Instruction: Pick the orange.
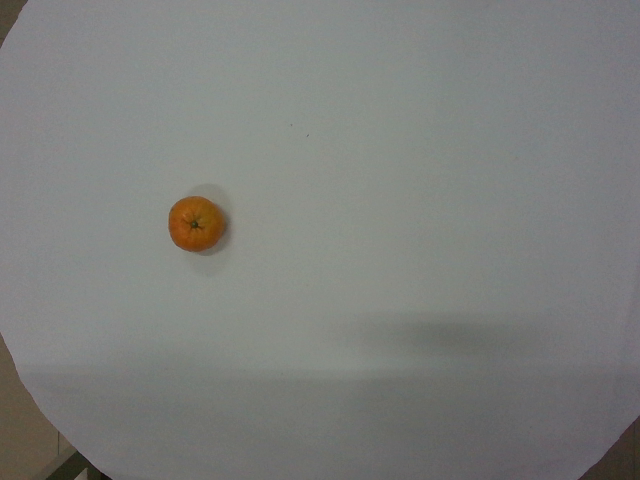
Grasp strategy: vertical